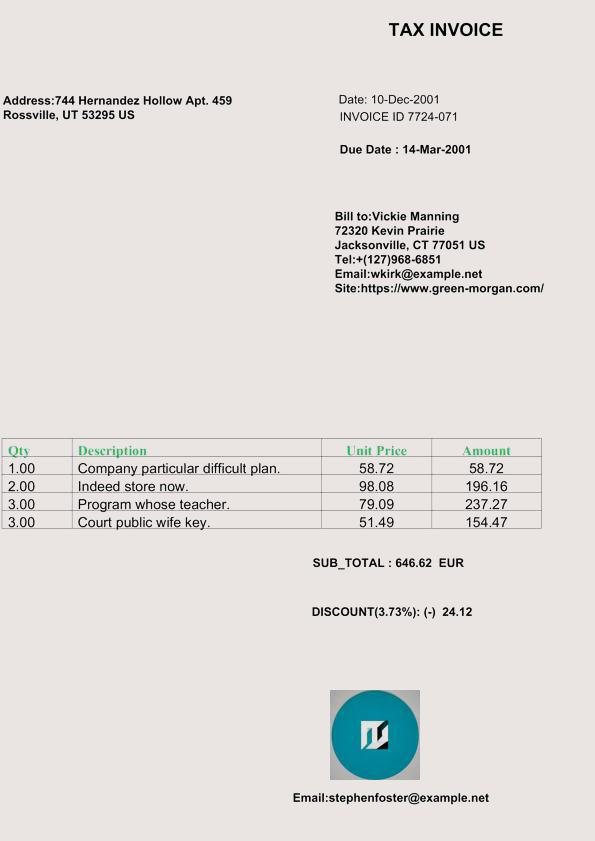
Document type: Invoice